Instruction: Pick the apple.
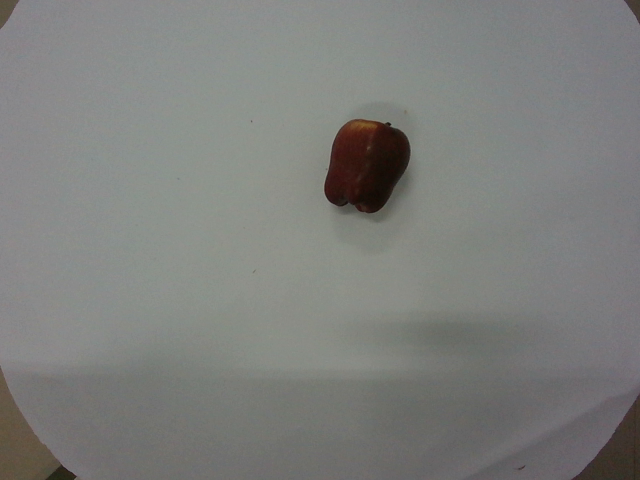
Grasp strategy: vertical